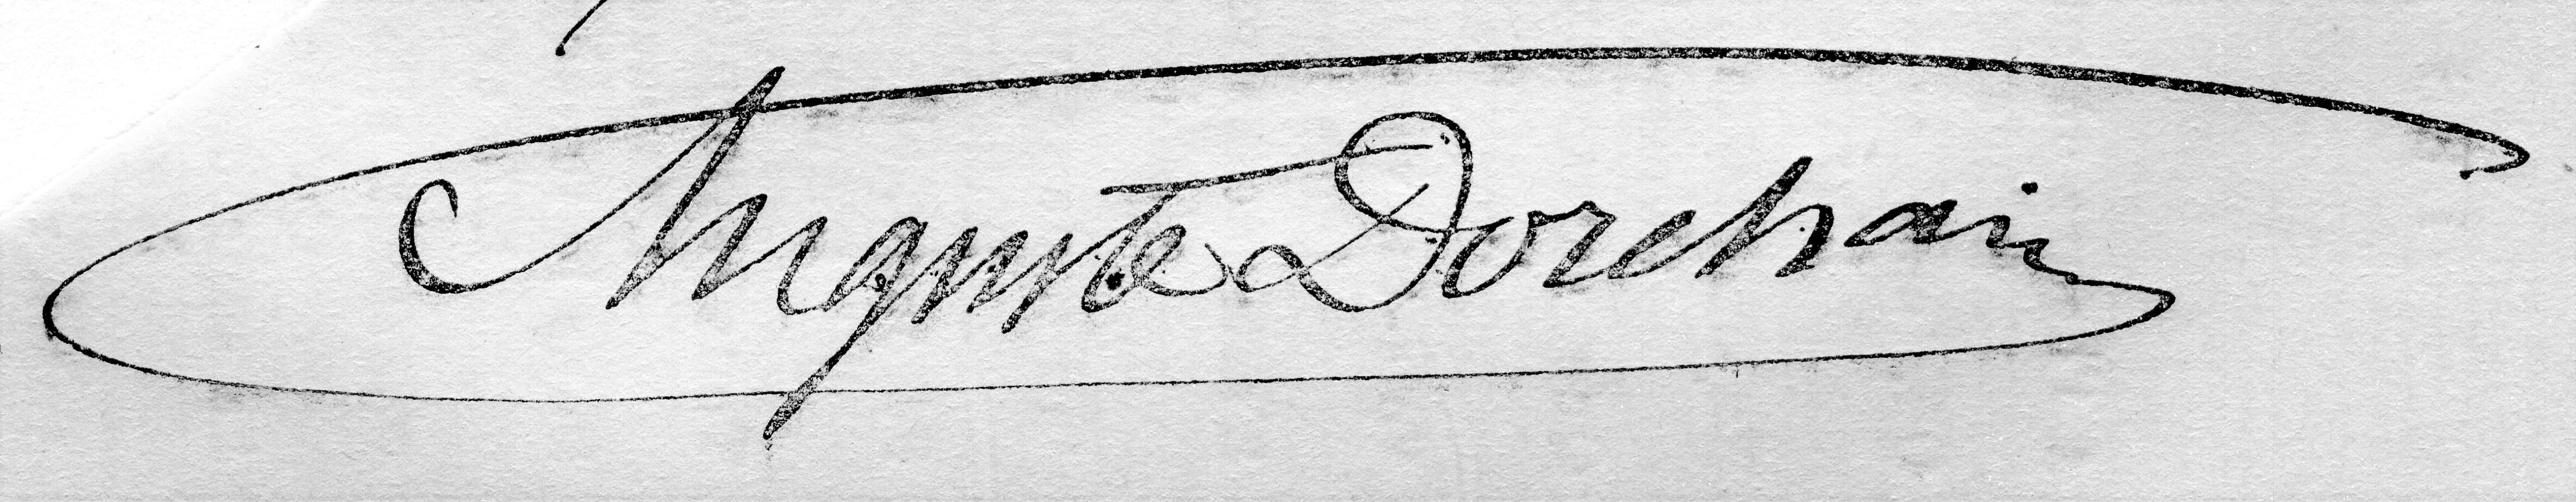
Signature of: auguste dorchain